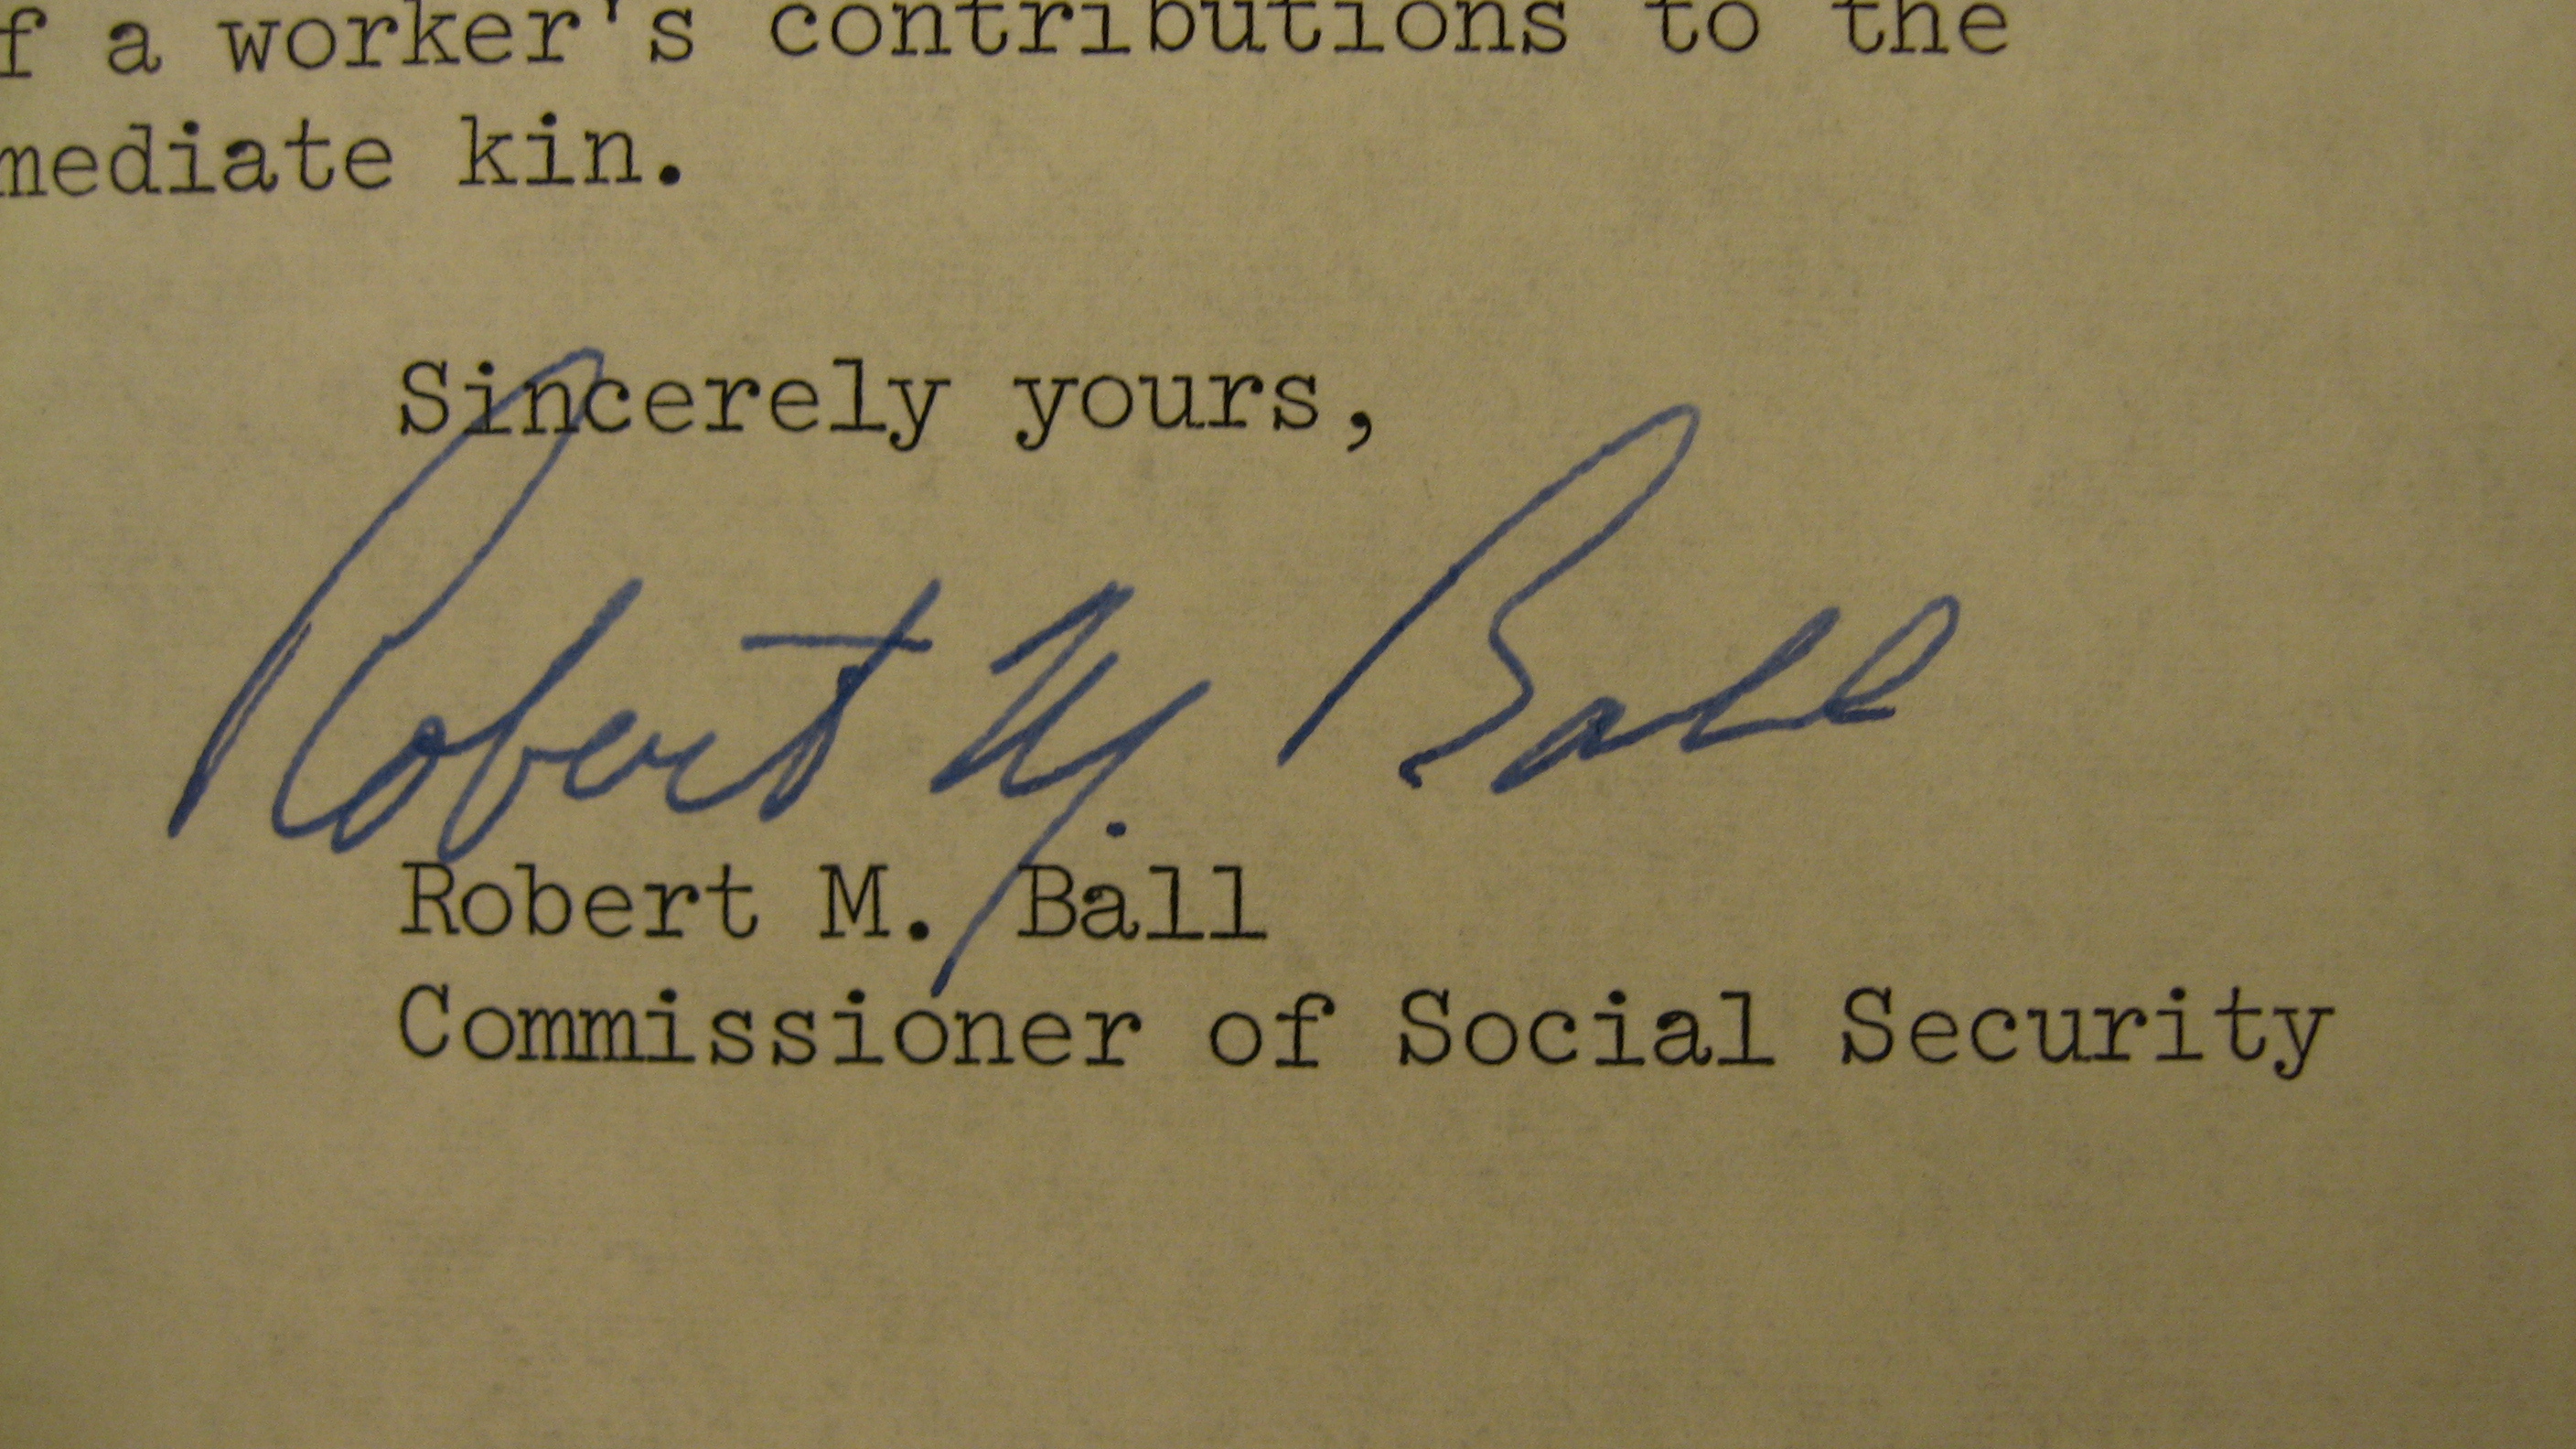
Signature of: robert m ball